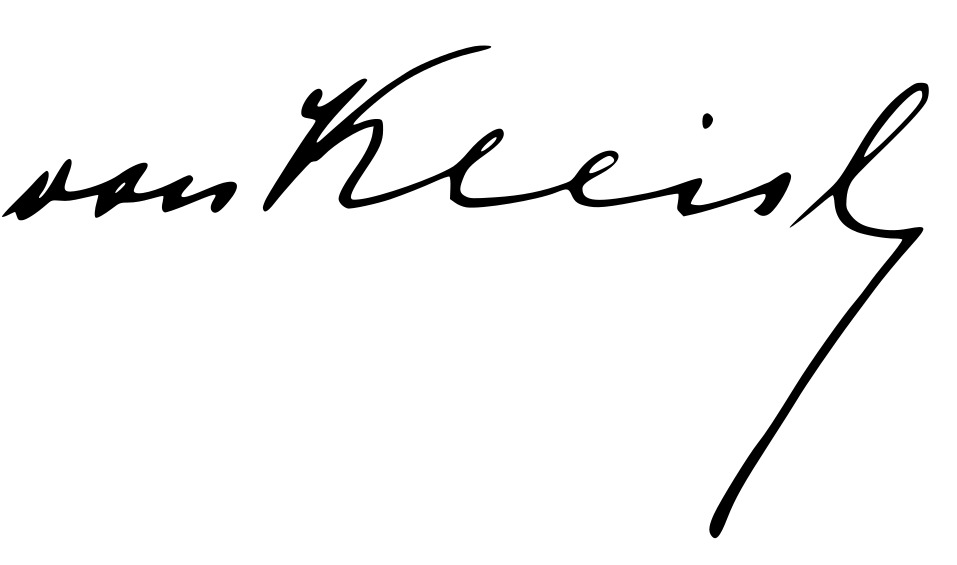
Signature of: paul ludwig ewald von kleist